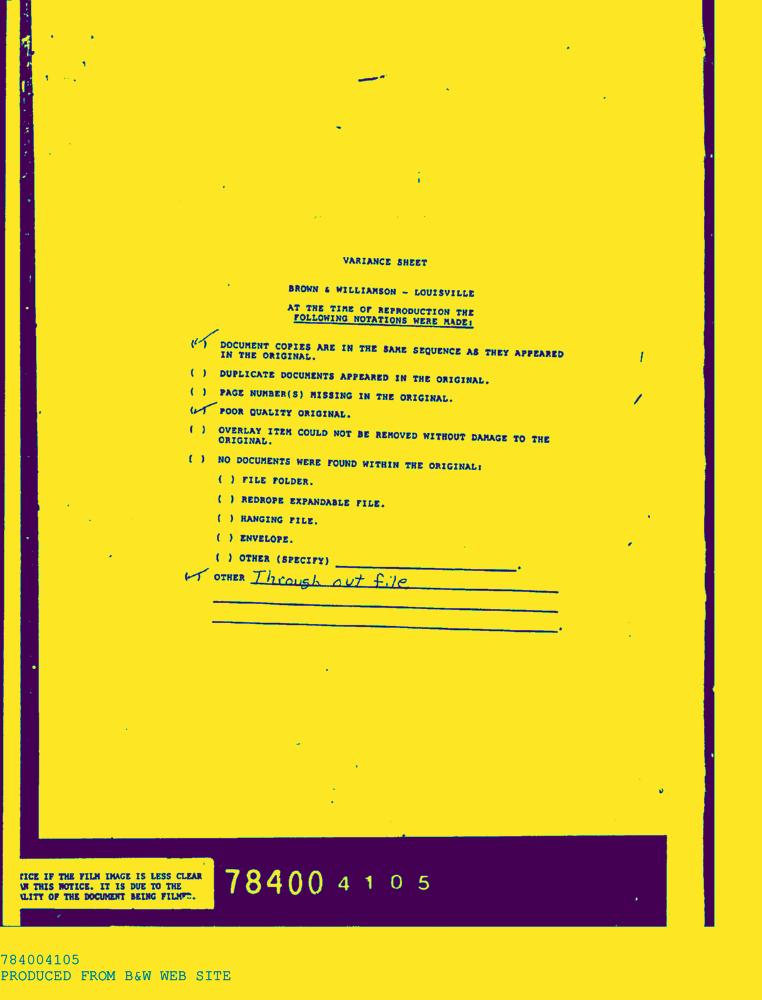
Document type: AD